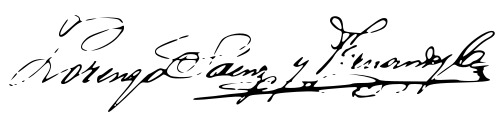
Signature of: lorenzo sáenz y fernández cortina